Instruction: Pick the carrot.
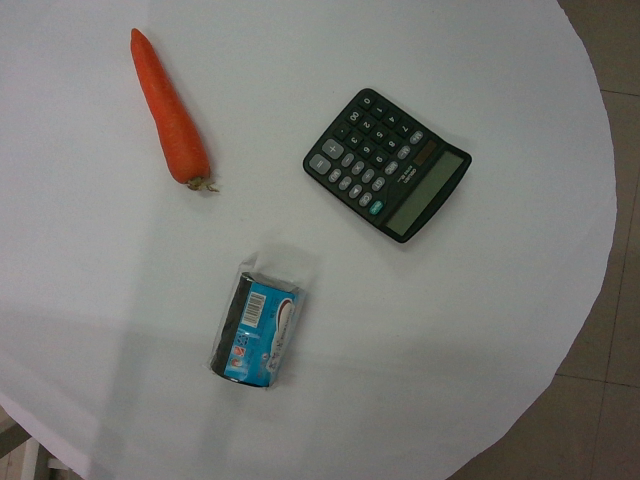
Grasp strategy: vertical